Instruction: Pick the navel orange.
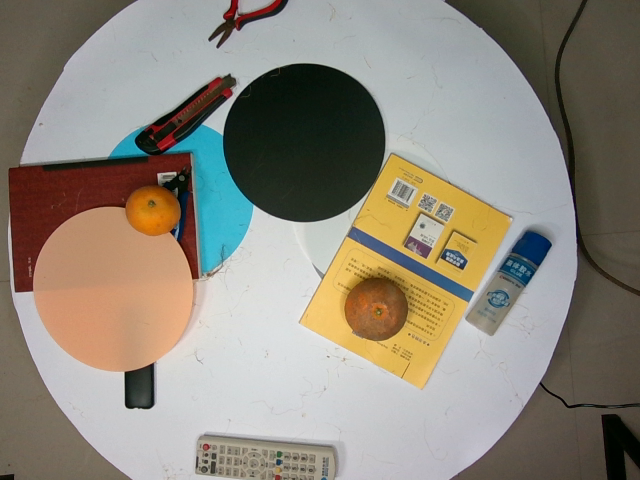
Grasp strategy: vertical